Question: What is the filing due date as per the document?
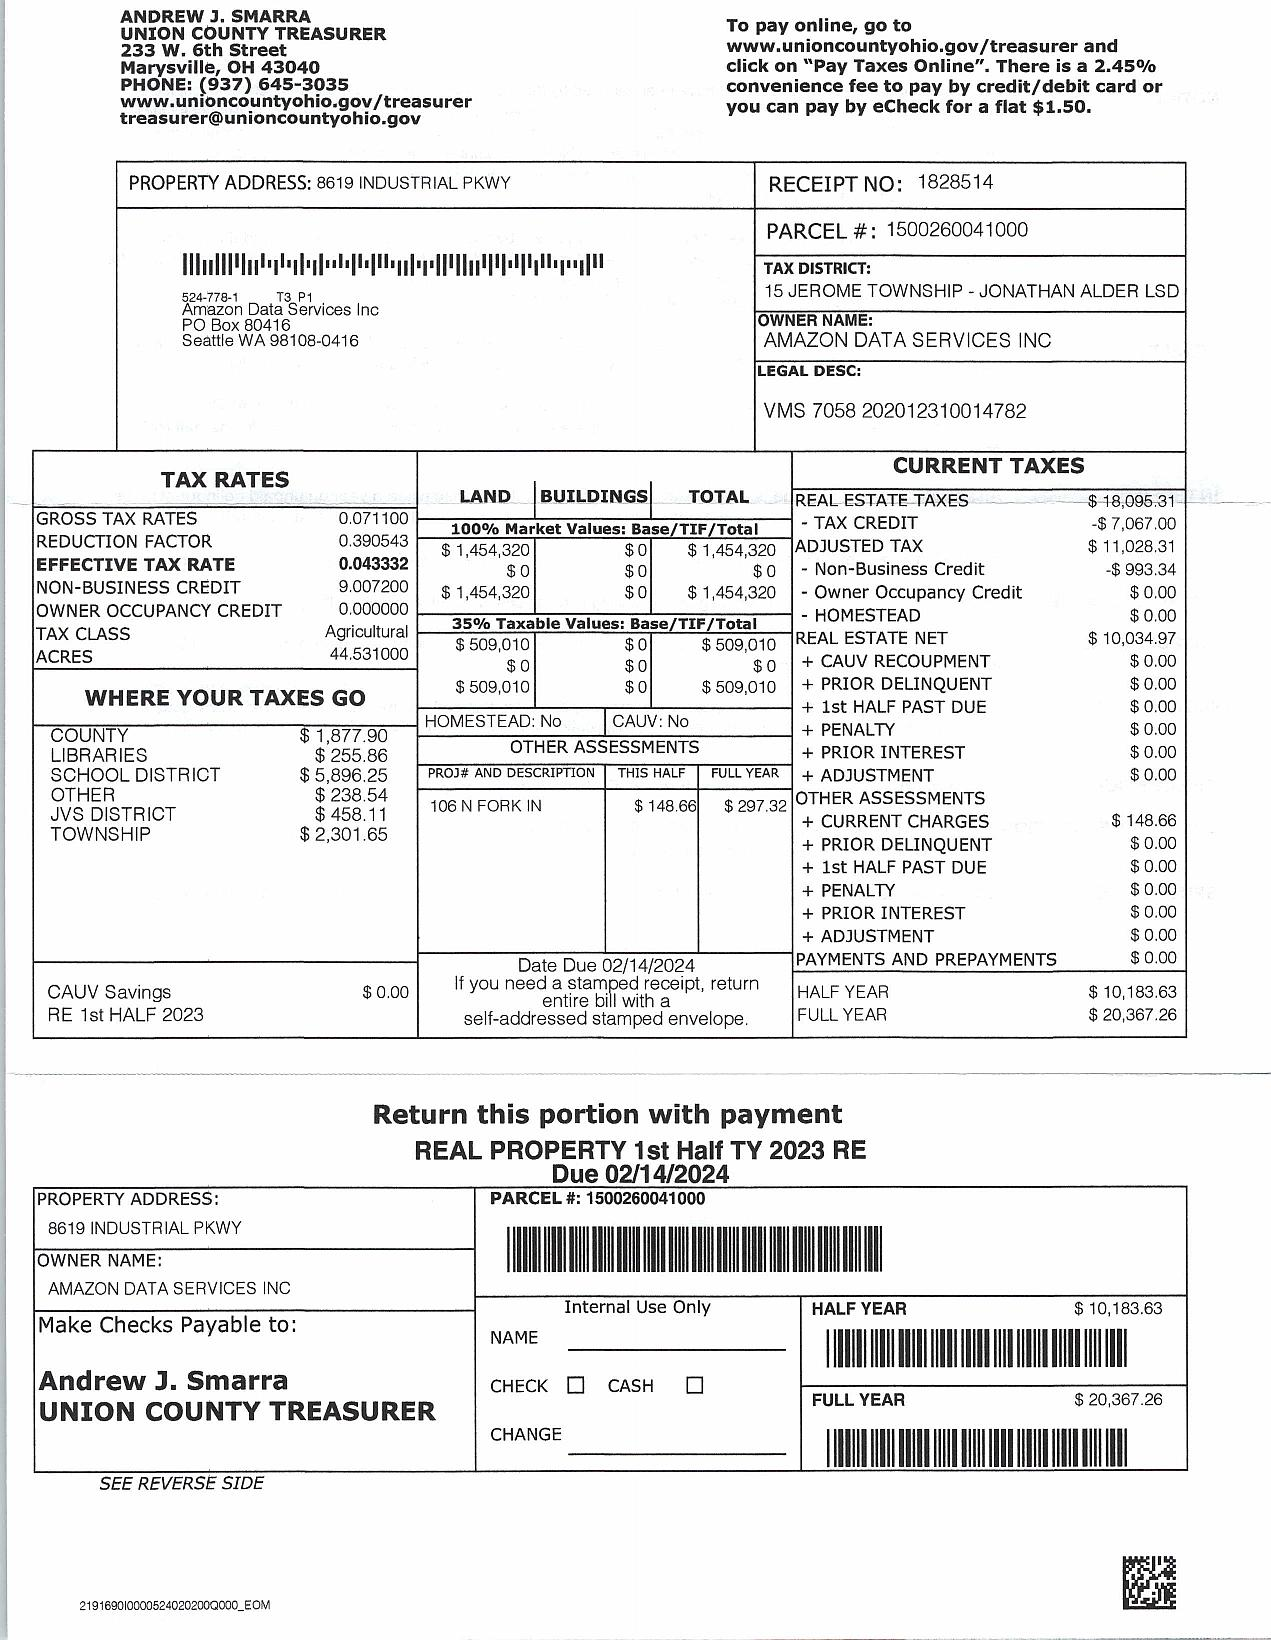
Answer: "2/14/24"